Question: What are the imaging findings?
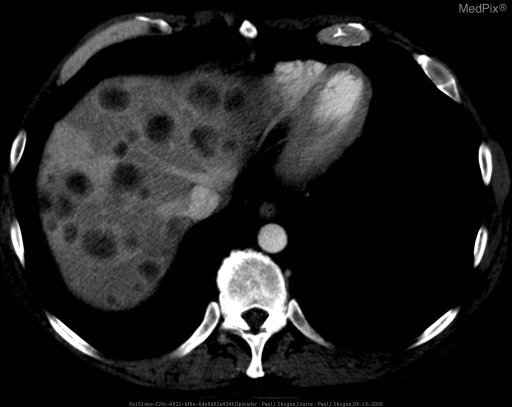
Answer: The imaging shows Contrast enhanced images through the liver, obtained during the hepatic arterial phase and viewed with liver windows, shows multiple nodular hypodensities throughout the liver parenchyma, with surrounding peripheral rim enhancement and associated wedge-shaped high-attenuation areas.

Contrast enhanced image through the pancreas shows a hypodense mass in the body. Note the attenuation difference between the tumor and the avidly enhancing normal pancreas. Contrast enhanced images through the liver, obtained during the hepatic arterial phase and viewed with liver windows, shows multiple nodular hypodensities throughout the liver parenchyma, with surrounding peripheral rim enhancement and associated wedge-shaped high-attenuation areas..